Patient: Female, age 82
An 82-year-old woman was transferred to our hospital because of dyspnea and massive hemoptysis. The patient had a history of bronchial asthma that was well-controlled with bronchodilator medications. She had no history of tuberculosis, nontuberculous mycobacterial infection, or smoking.
The physical examination revealed diffuse bilateral crackles. She suffered from severe hypoxemia (pH 7.362, PCO2 35.1 mmHg, PO2 61.0 mmHg, HCO3- 20.1 mmHg, BE -5.5 mmHg, SpO2 90.5%, under 10 L O2/min, reservoir mask). After the tracheal intubation, 100 mL of bright-red blood was aspirated. A chest radiograph showed bilateral infiltrates (Fig. 1). A chest CT further demonstrated multiple consolidations and ground glass opacity and focal bronchiectasis in right segment 4 (S4) (Fig. 2). There were no space-occupying lesions. Four days after admission, her respiratory condition was improved. Since there was no active hemorrhaging from the tracheal tube, she was then extubated. After that, only a small amount of bloody sputum was coughed up.
To determine the origin of bleeding, she underwent contrast-enhanced CT, which showed bronchiectasis in right S4 and regression of the infiltration. CTA revealed an abnormal vascular anastomosis between the right inferior phrenic artery and right pulmonary artery beside the focal bronchiectasis at the right middle lobe (Fig. 3), which led us to suspect it as the possible source of the massive hemoptysis. We therefore performed embolization by superselecting the right inferior phrenic artery with a 2.2-Fr. microcatheter (Fig. 4). An angiogram of the right bronchial artery showed no obvious active bleeding. Three weeks after the embolization, she was successfully discharged and has been free from recurrent hemoptysis for three years.
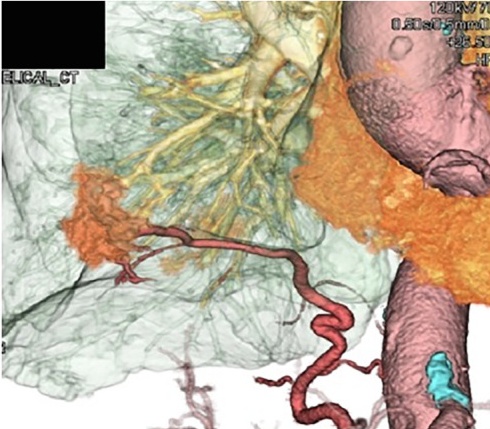
Image caption: A: A high-resolution computed tomography (CT) image showing focal bronchiectasis in the right middle lung (S4).